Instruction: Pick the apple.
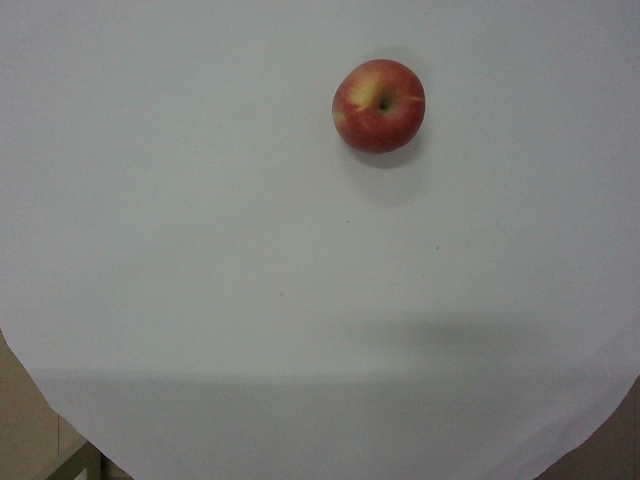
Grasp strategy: vertical